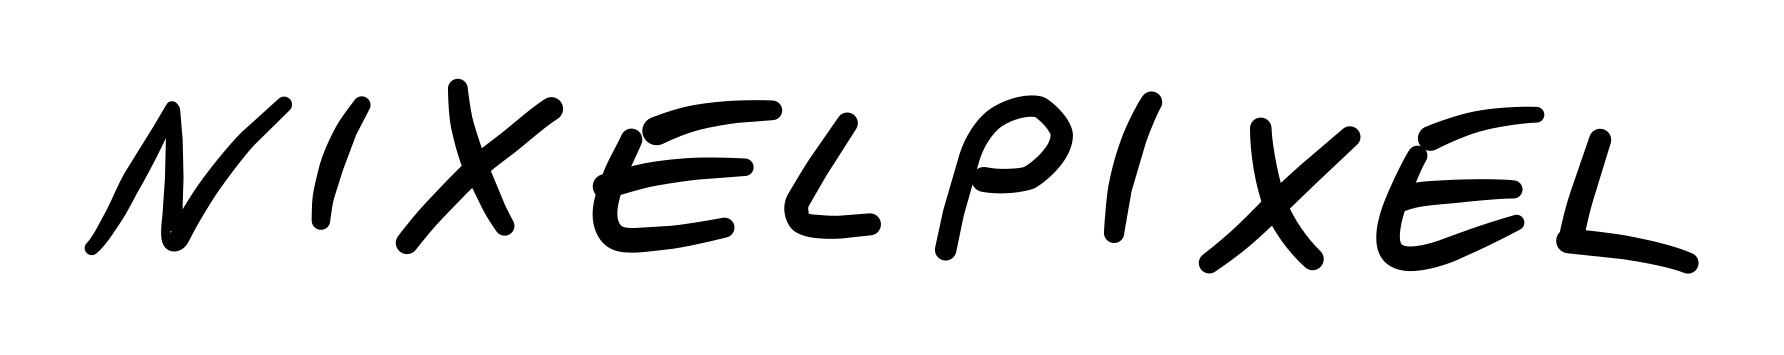
Signature of: nixelpixel